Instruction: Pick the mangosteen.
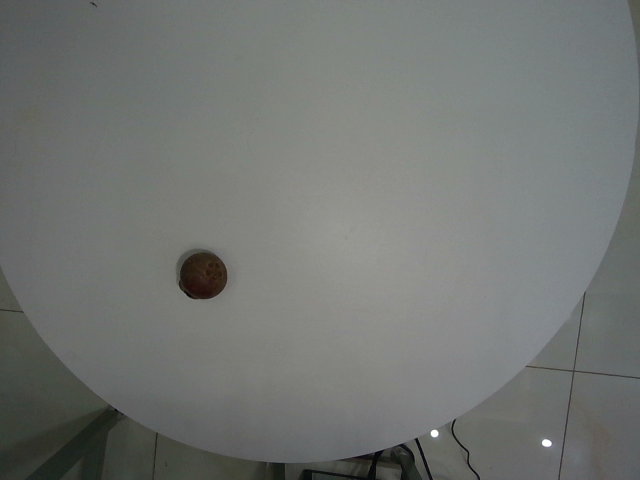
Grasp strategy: vertical